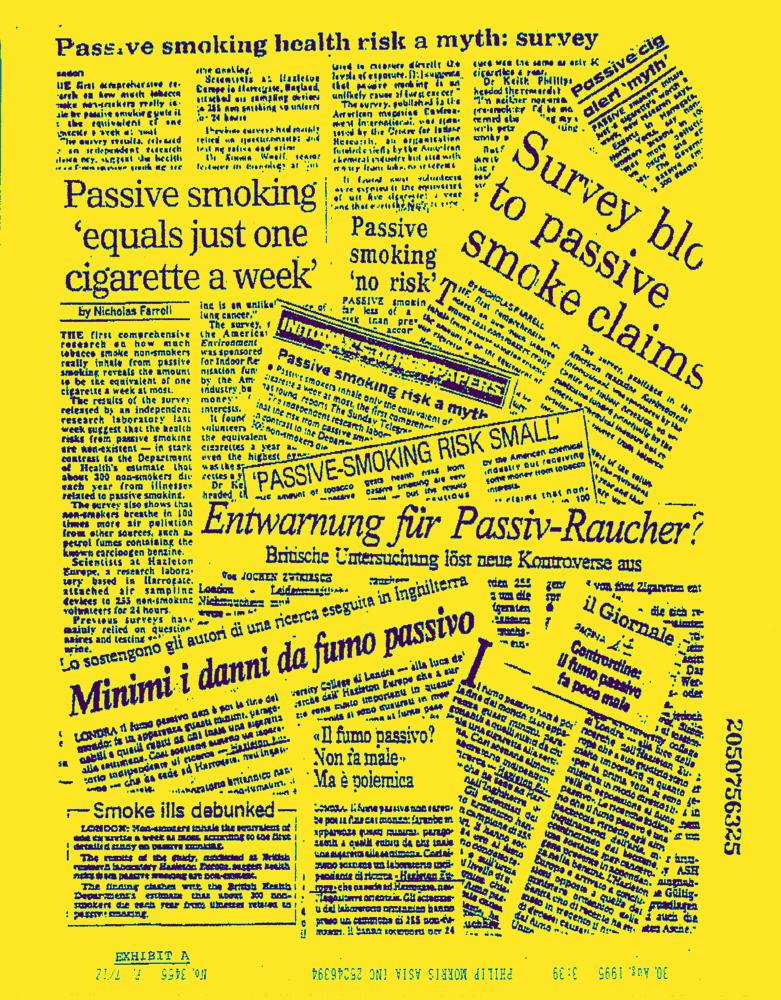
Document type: News-Article